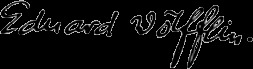
Signature of: eduard wölfflin